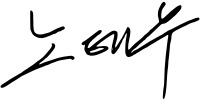
Signature of: roh tae woo